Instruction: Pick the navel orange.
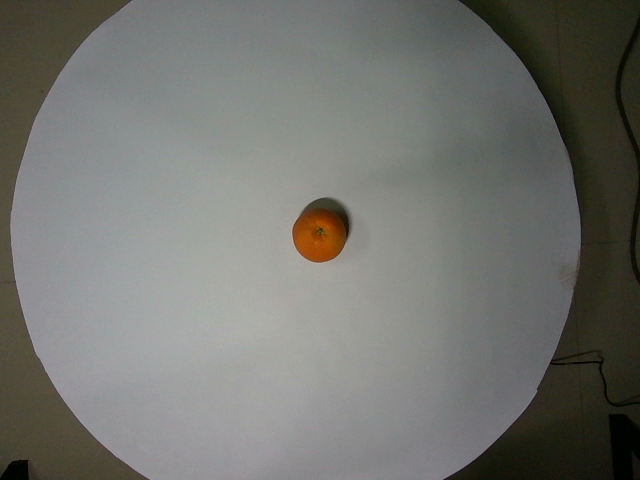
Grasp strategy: vertical